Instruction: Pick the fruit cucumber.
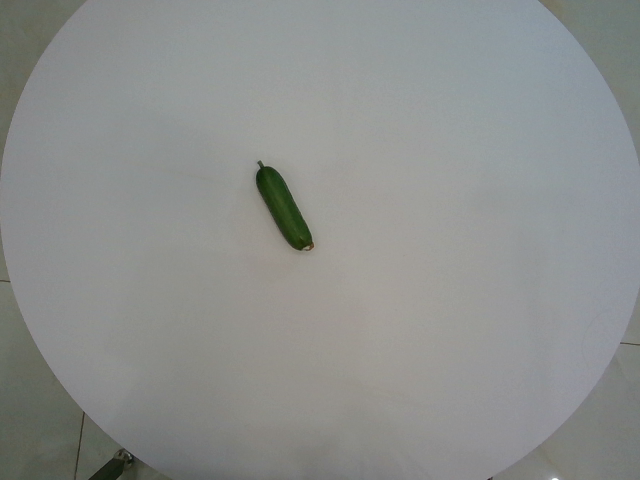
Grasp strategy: vertical